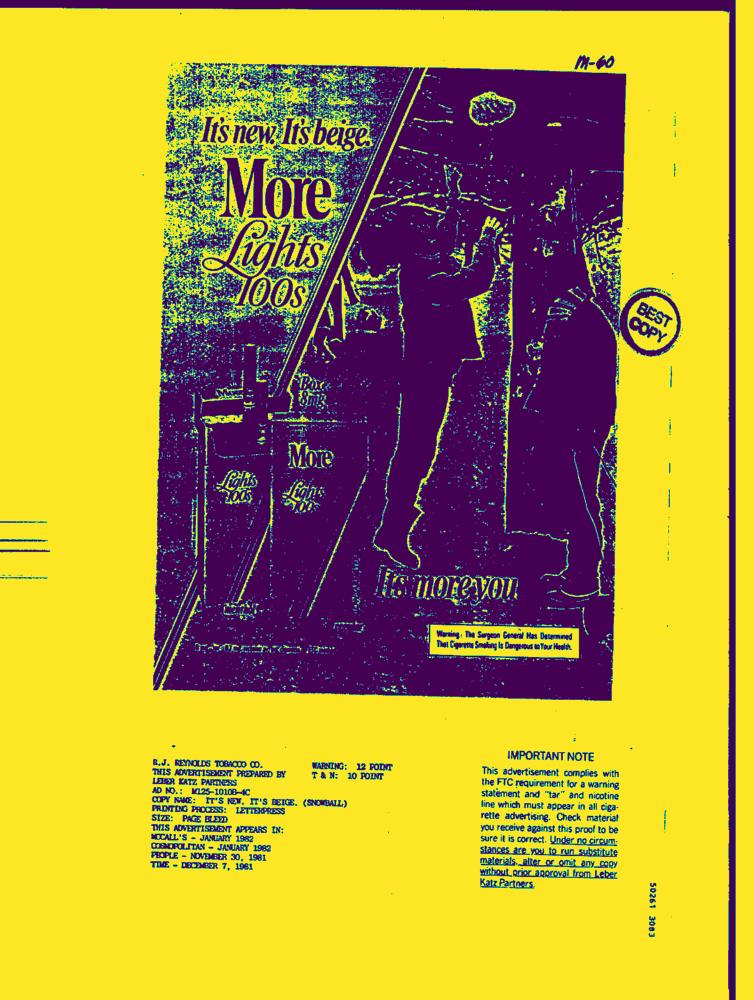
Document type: AD